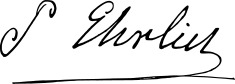
Signature of: paul ehrlich